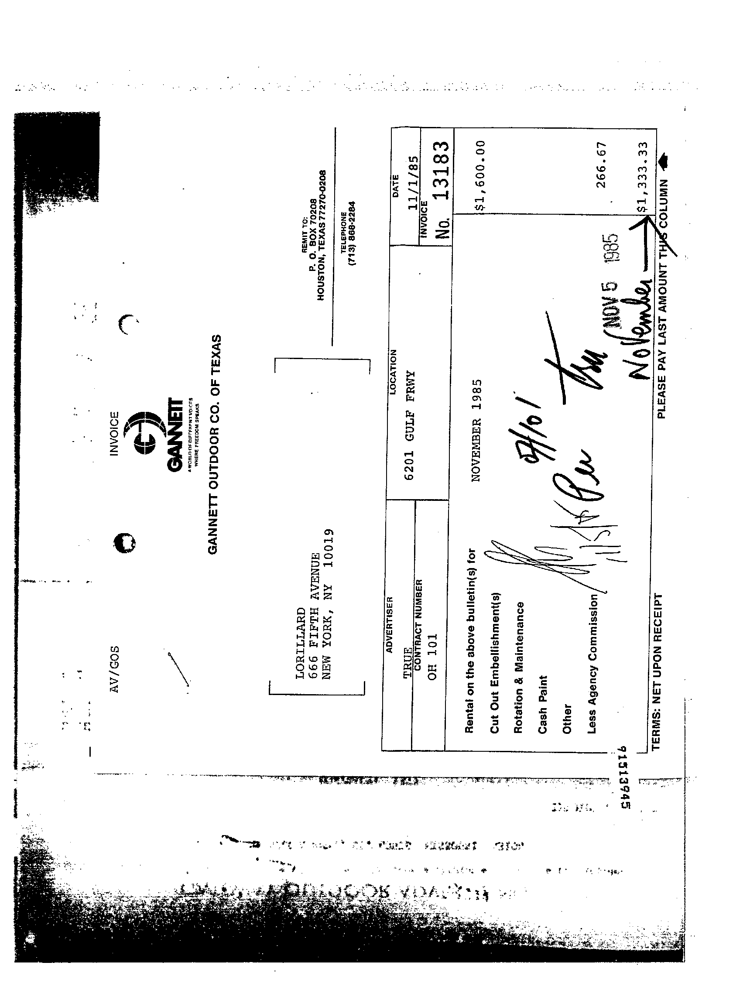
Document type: Invoice